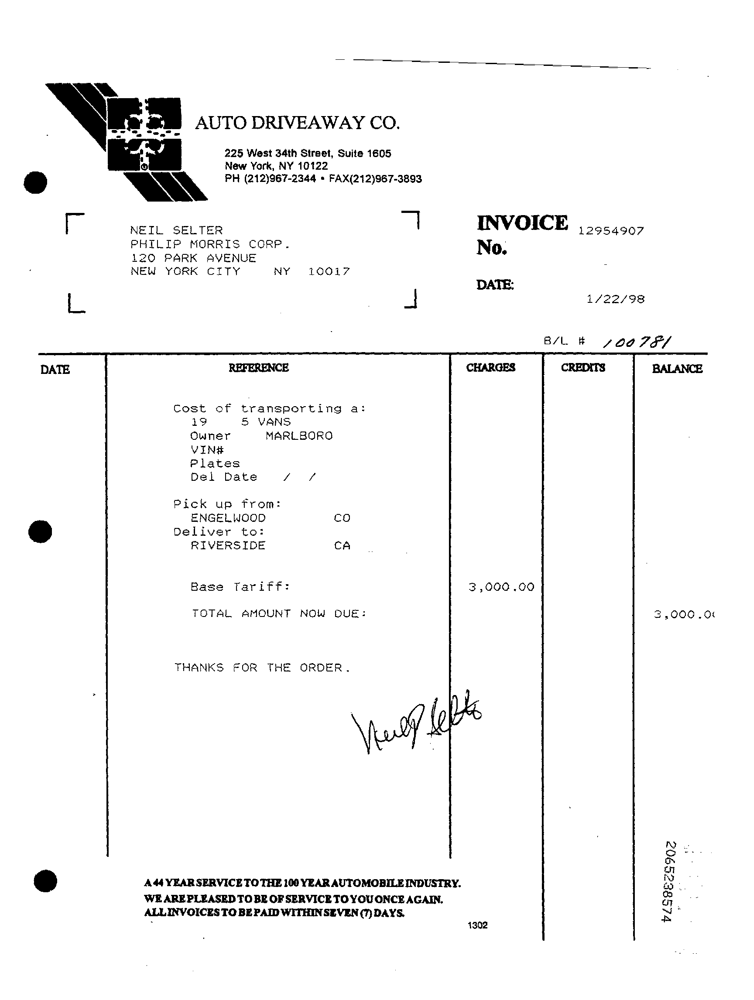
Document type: Invoice